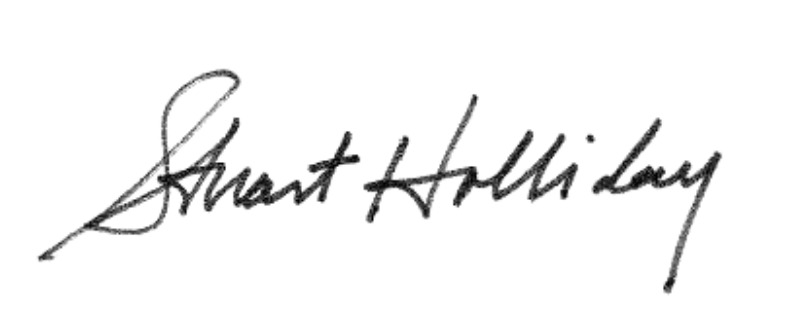
Signature of: stuart holliday